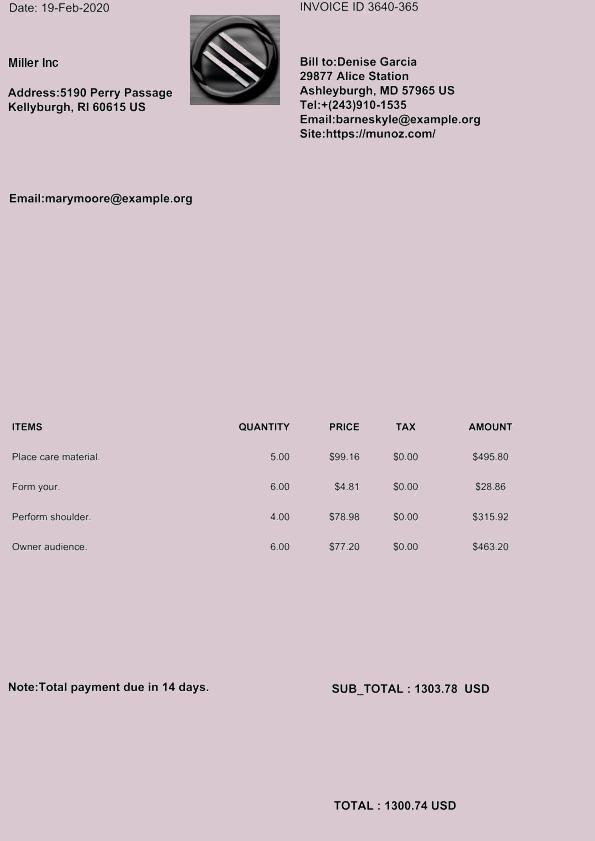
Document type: Invoice